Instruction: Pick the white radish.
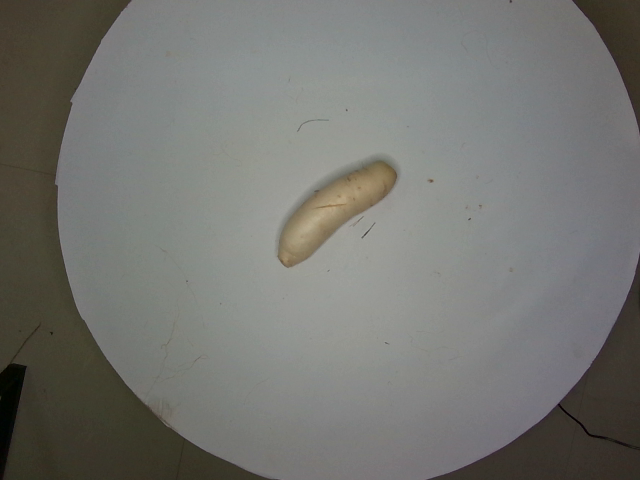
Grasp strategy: vertical